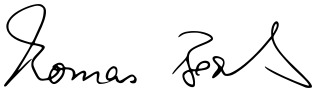
Signature of: thomas bareiß